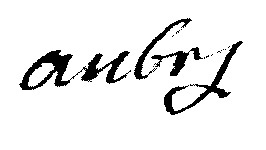
Signature of: jean baptiste aubry